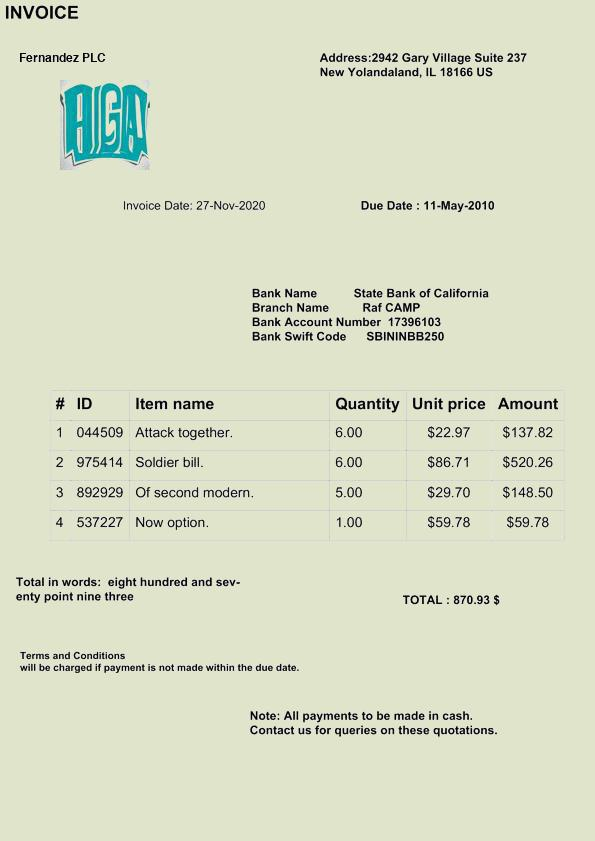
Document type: Invoice